Question: What is the main concern?
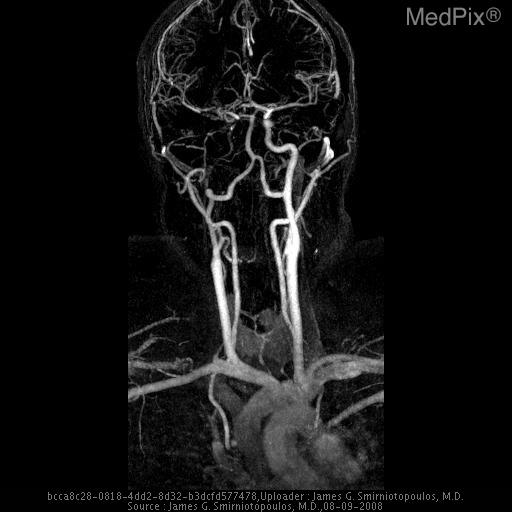
Answer: The findings suggest Effacement of right basal ganglia
Abnormal hyperintensity of most of the right MCA territory
Occluded Right Internal Carotid Artery. 1) Loss of gray-white differentiation R. basal ganglia
2) Effacement of R. MCA sulci
3) Abnormal signal R. MCA
4) Occlusion of R. Internal Carotid Artery. The patient might have a history of Acute onset of left hemiparesis.